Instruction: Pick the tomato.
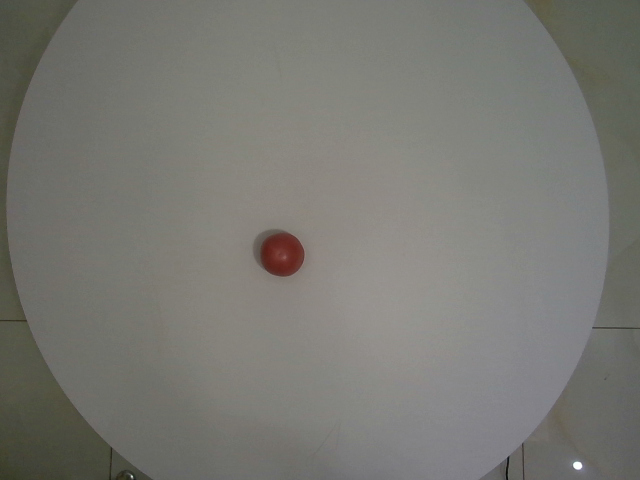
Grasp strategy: vertical